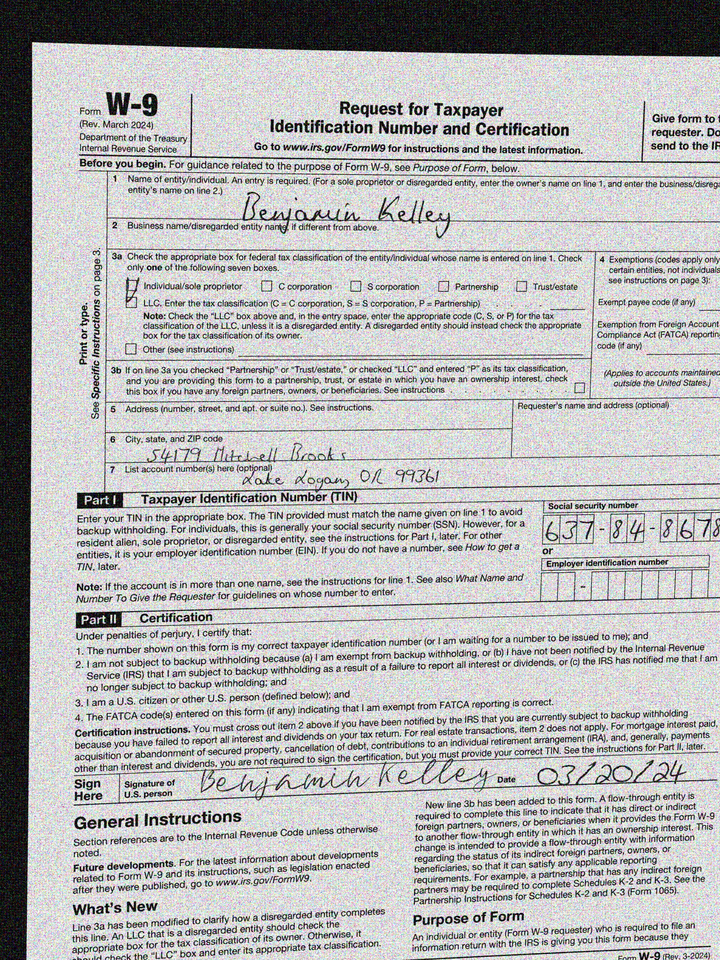
adr1: 54179 Mitchell Brooks
adr2: Lake Logan, OR 99361
cbx: yes
ssn: 637848678
enm: Benjamin Kelley
sdt: 03/20/24